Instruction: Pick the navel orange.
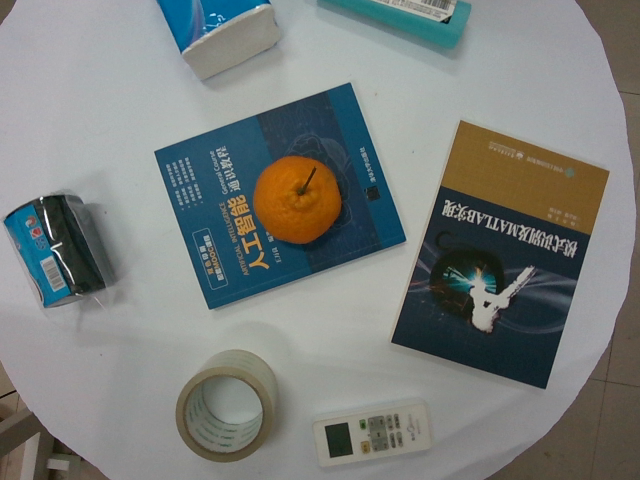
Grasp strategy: vertical